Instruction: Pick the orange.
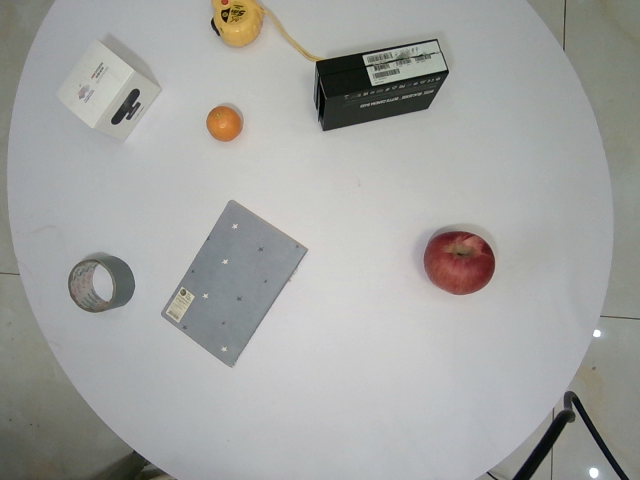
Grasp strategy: vertical